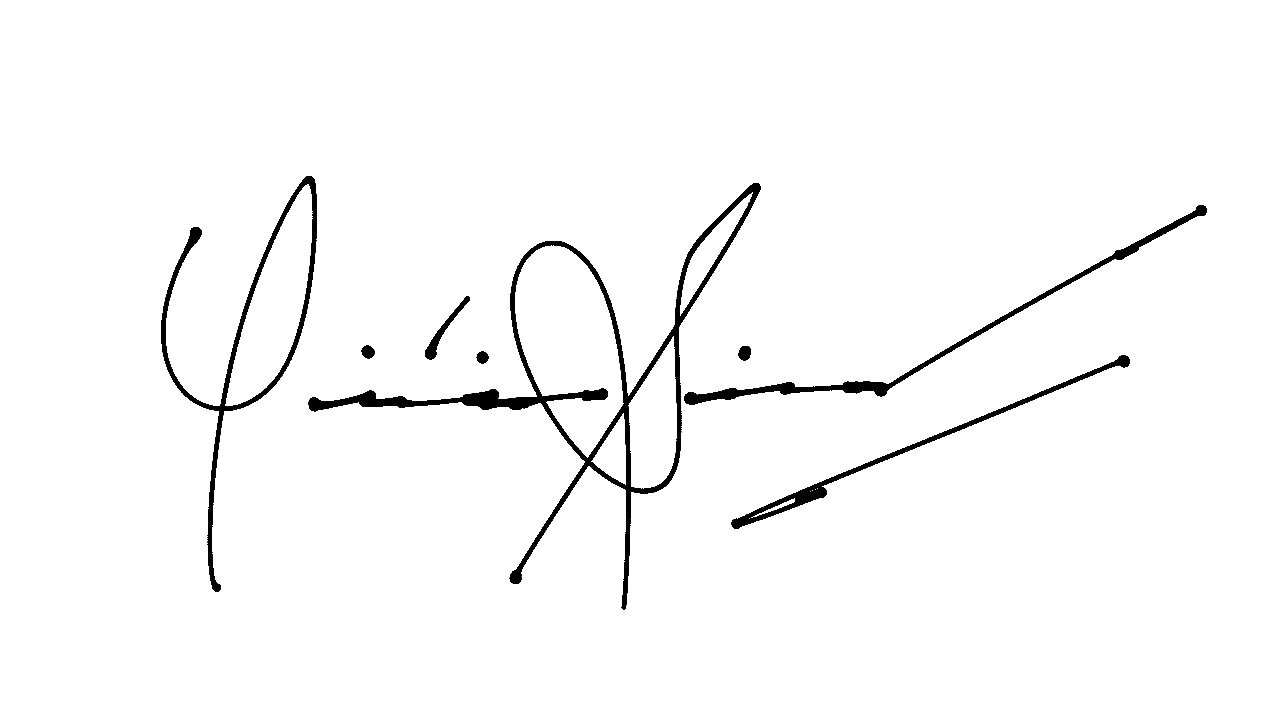
Signature of: vinicius simon